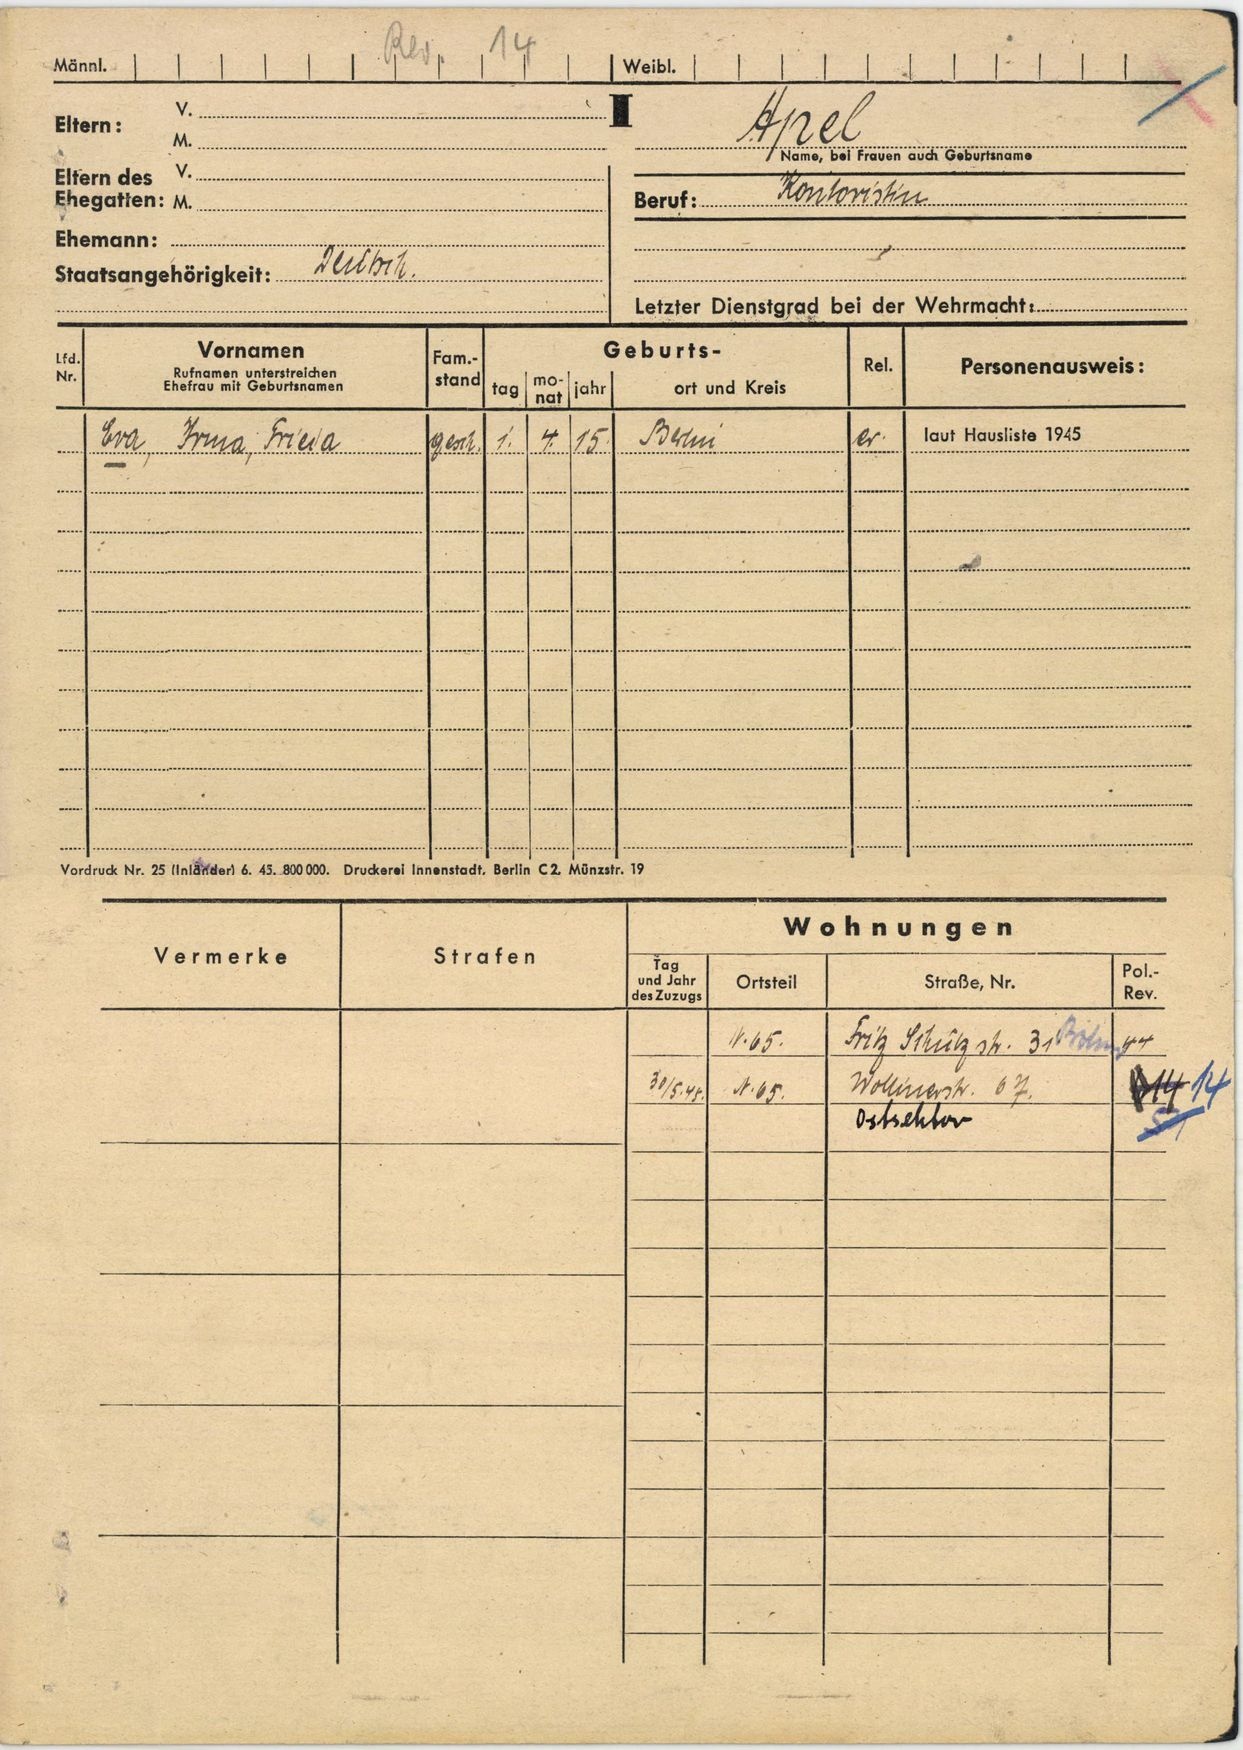
Apel